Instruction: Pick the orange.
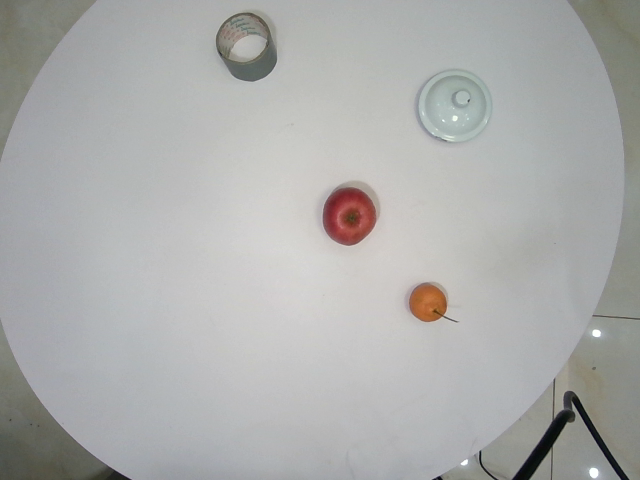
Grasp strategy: vertical